Question: How is the history relevant to the case?
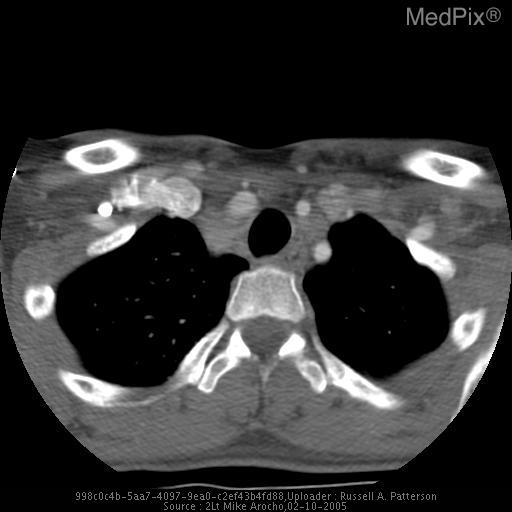
Answer: The patient's history of 27 yr old woman with c/o lymphadenopathy and fatigue for several months is key in understanding the case.